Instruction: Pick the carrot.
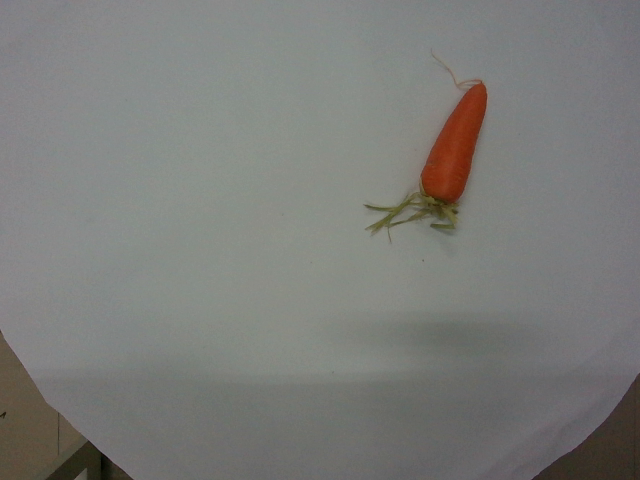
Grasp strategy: vertical